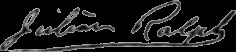
Signature of: julian ralph